Question: What might the diagnosis be?
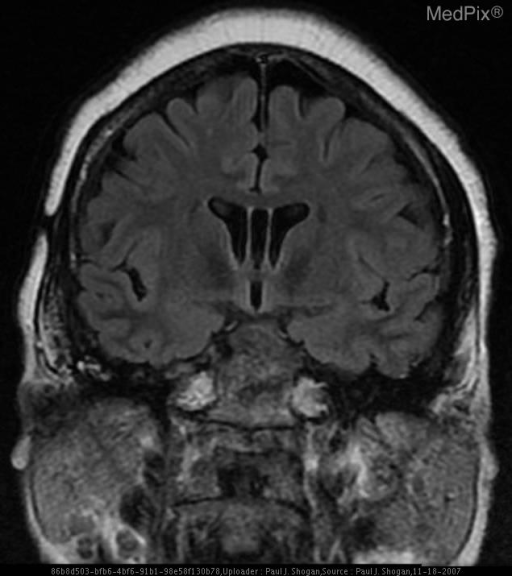
Answer: The possible diagnosis includes Epidermoid Tumor
Arachnoid Cyst.